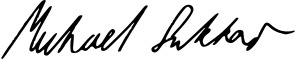
Signature of: michael sukkar